Question: What are the imaging findings?
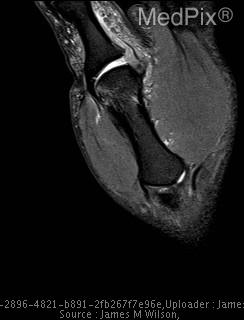
Answer: The imaging shows retracted ulnar collateral ligament with aponeurosis interposed between ligament and attachment site Ulnar Collateral Ligament Tear, Stener Lesion seen on dorsal aspect of metacarpophalangeal joint.